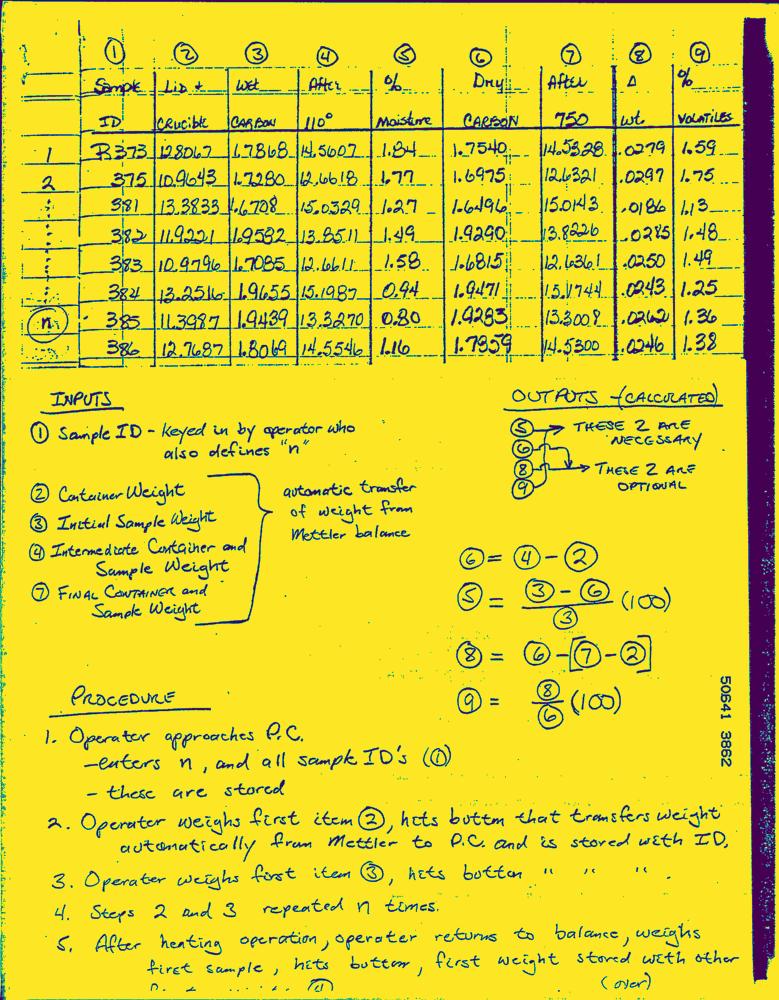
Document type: Hand-Written